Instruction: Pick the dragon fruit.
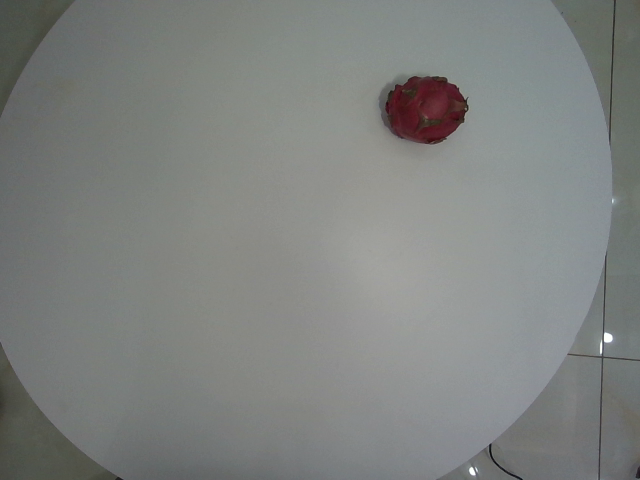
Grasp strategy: vertical